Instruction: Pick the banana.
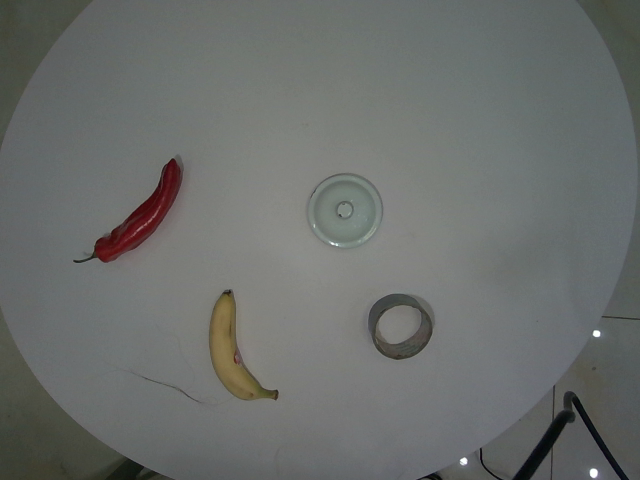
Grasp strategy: vertical